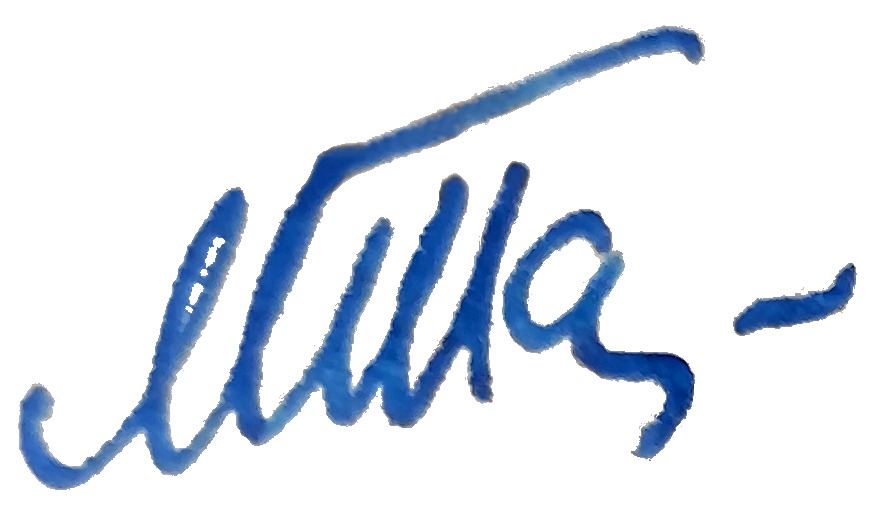
Signature of: max taitz